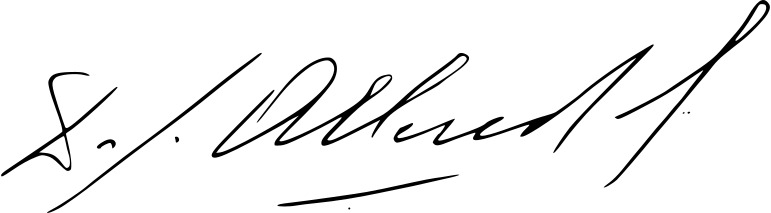
Signature of: salvador allende